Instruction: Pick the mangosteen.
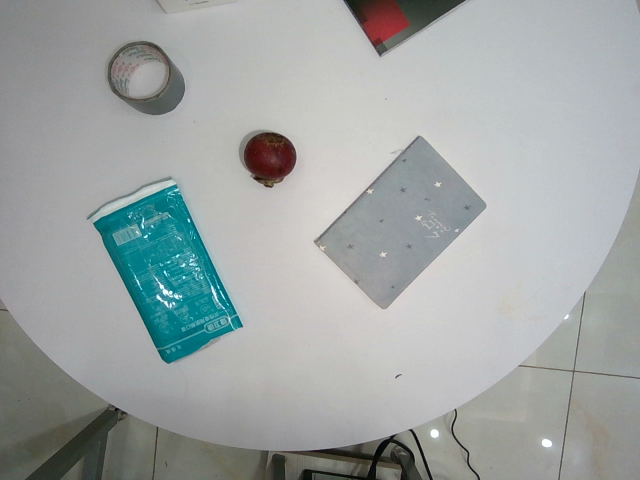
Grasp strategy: vertical